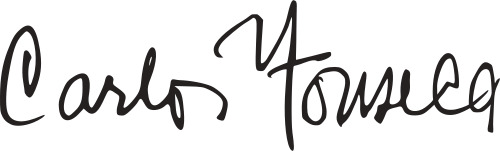
Signature of: carlos fonseca don nopago